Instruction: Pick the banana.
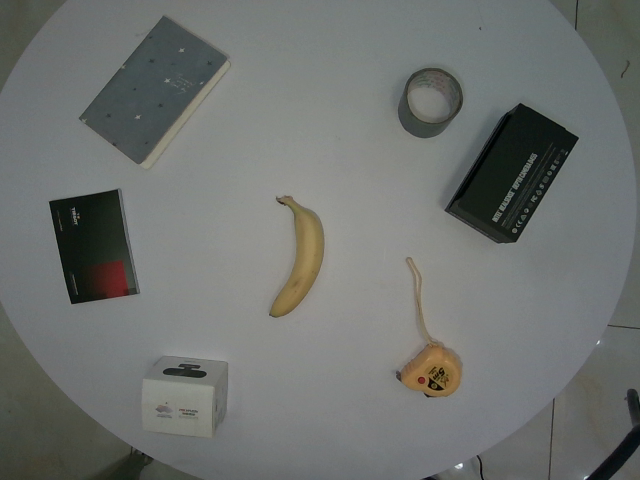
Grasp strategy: vertical